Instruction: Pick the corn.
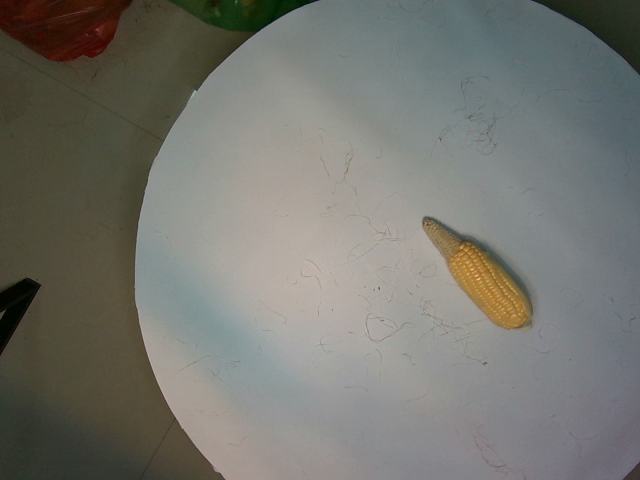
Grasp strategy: vertical